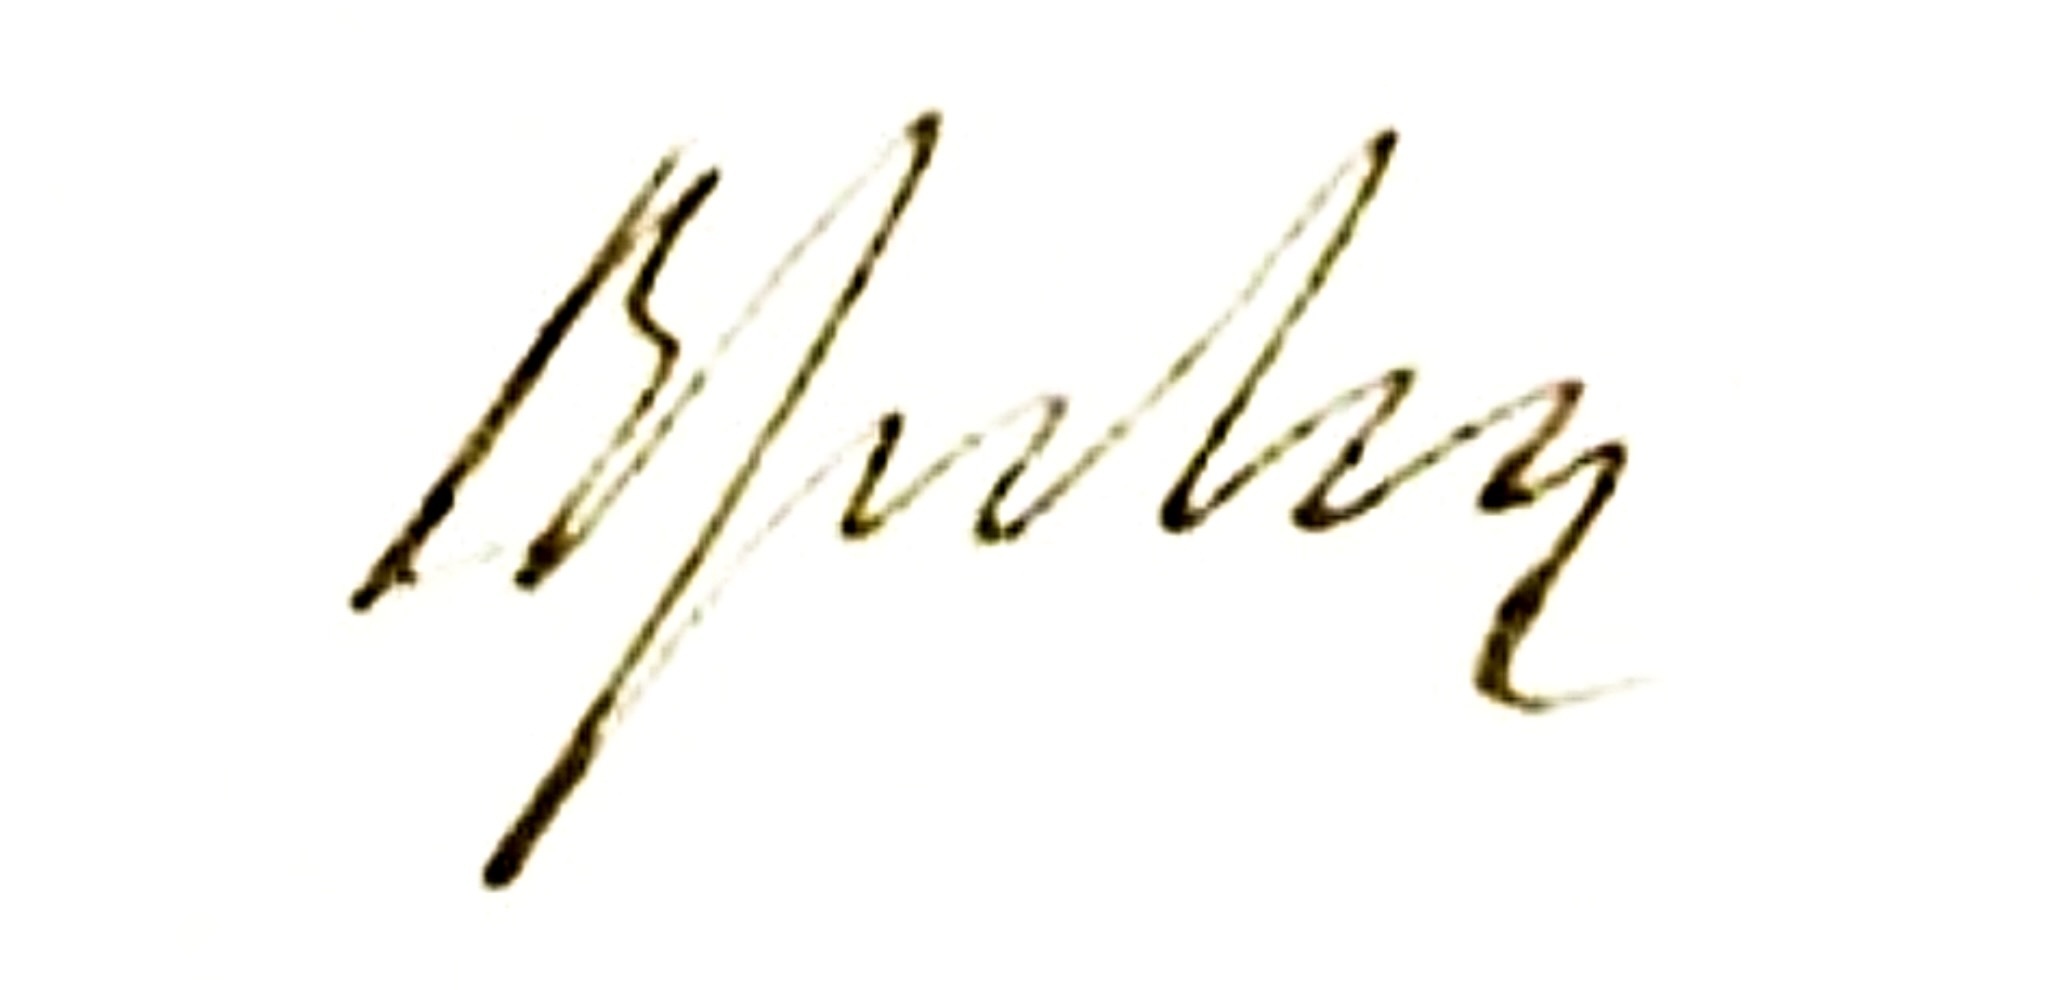
Signature of: rienk jans van der leij